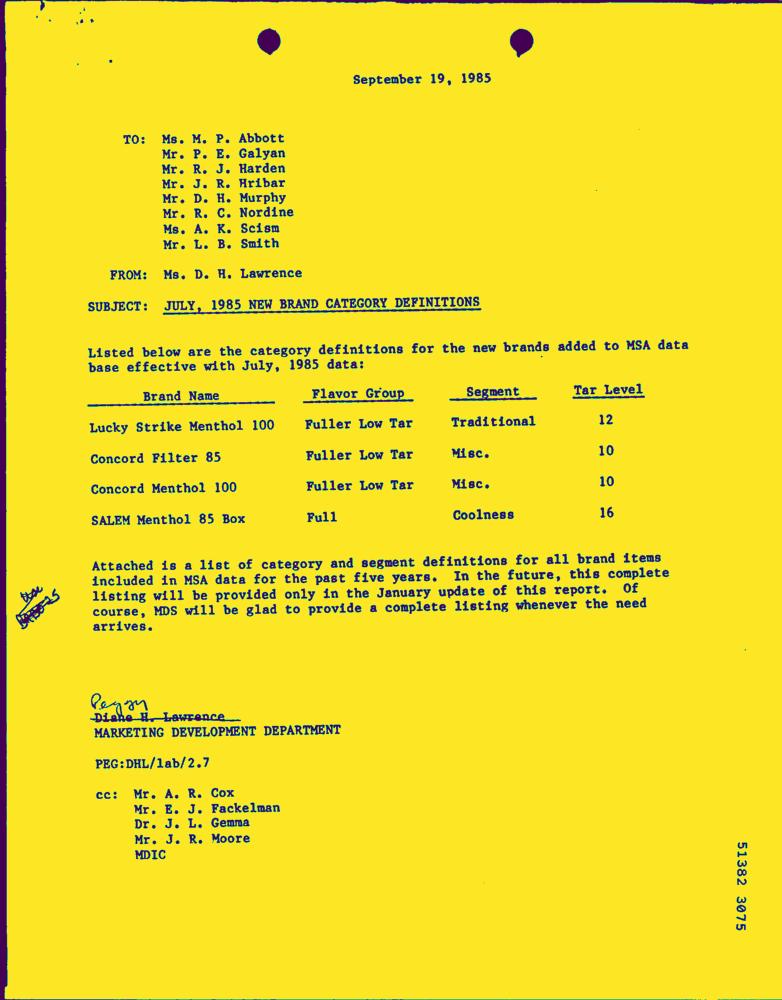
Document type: Letter-Doc